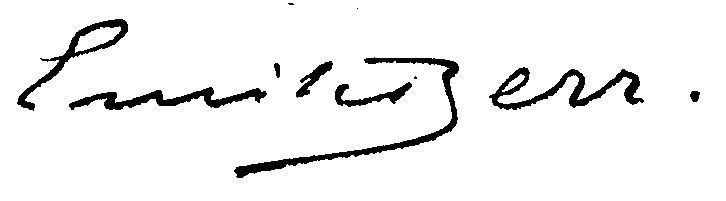
Signature of: émile berr